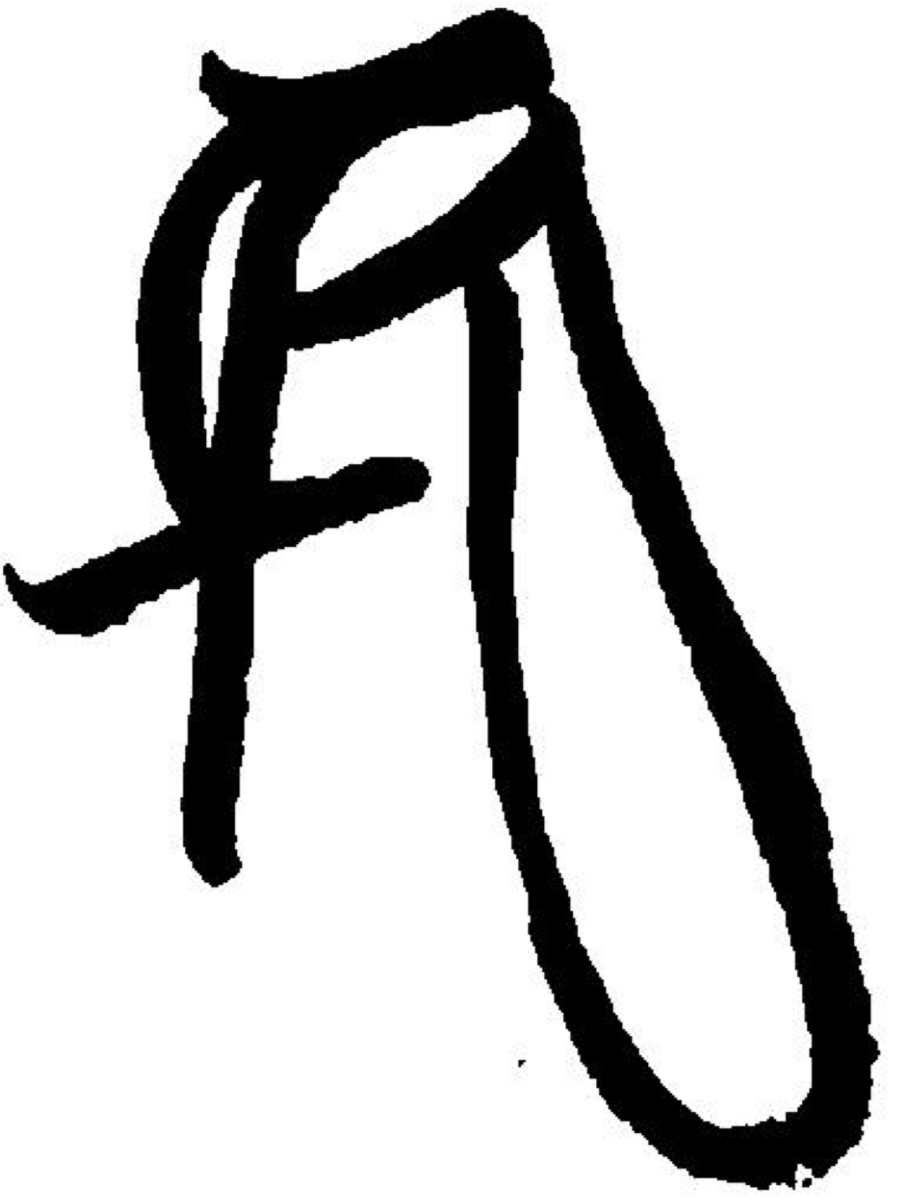
Signature of: toki yoshitake